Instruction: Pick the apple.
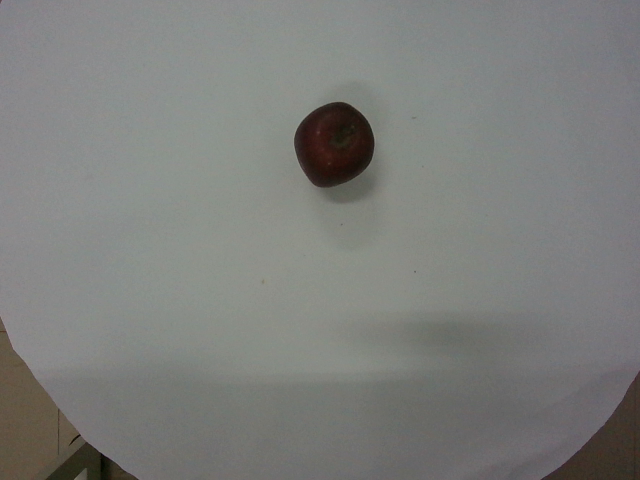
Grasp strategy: vertical